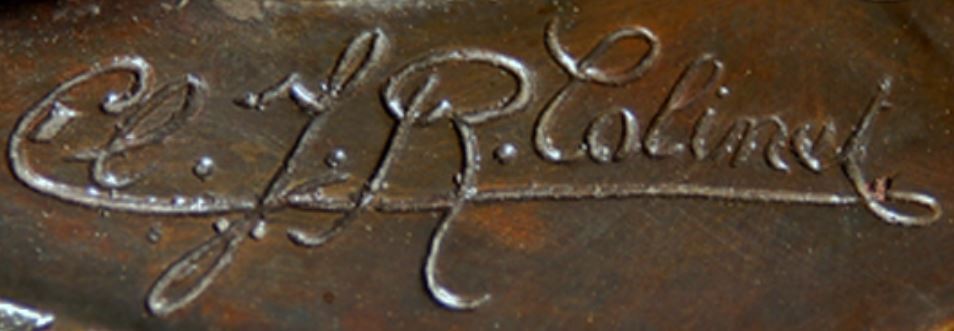
Signature of: claire colinet